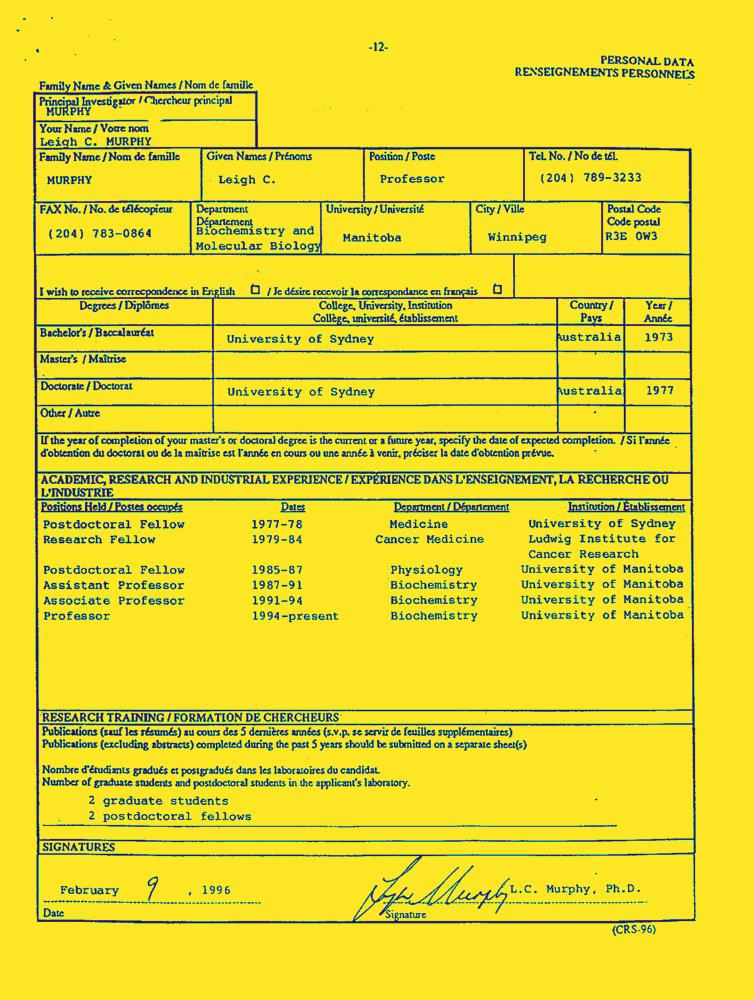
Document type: Resume-Doc